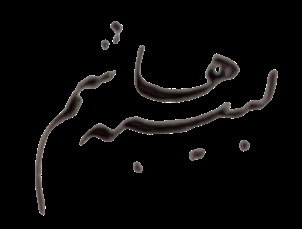
Signature of: labiba hashim